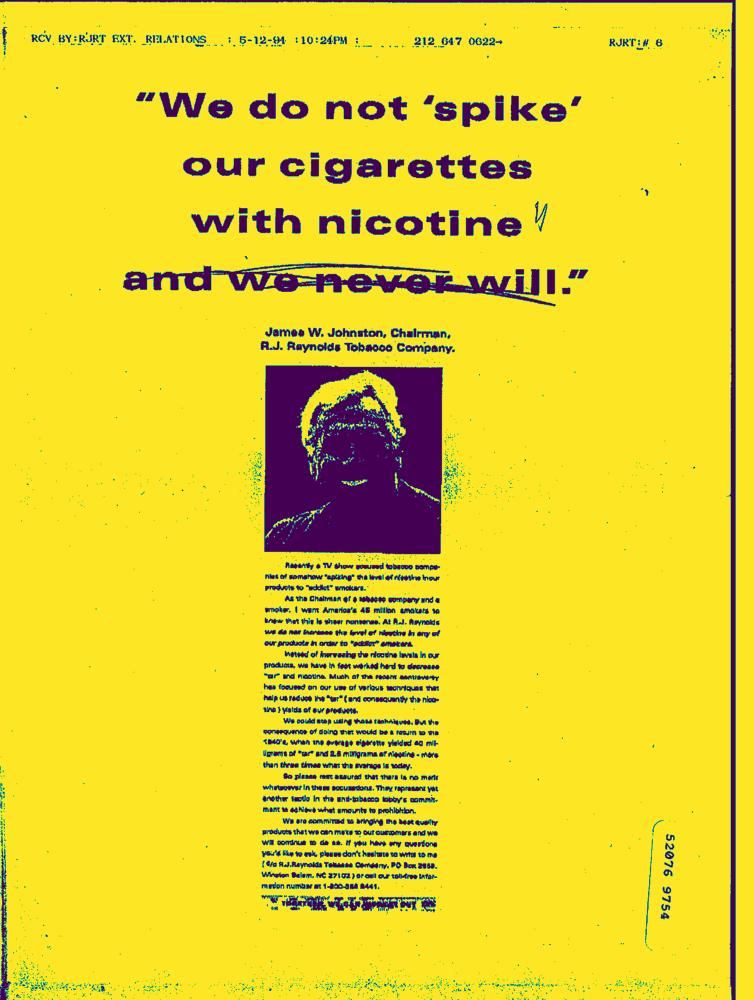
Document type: AD